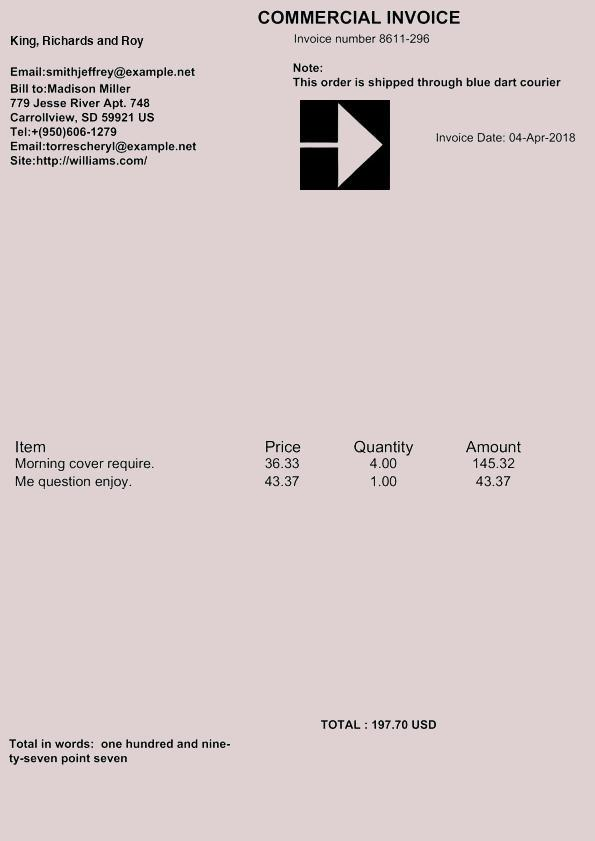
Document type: Invoice